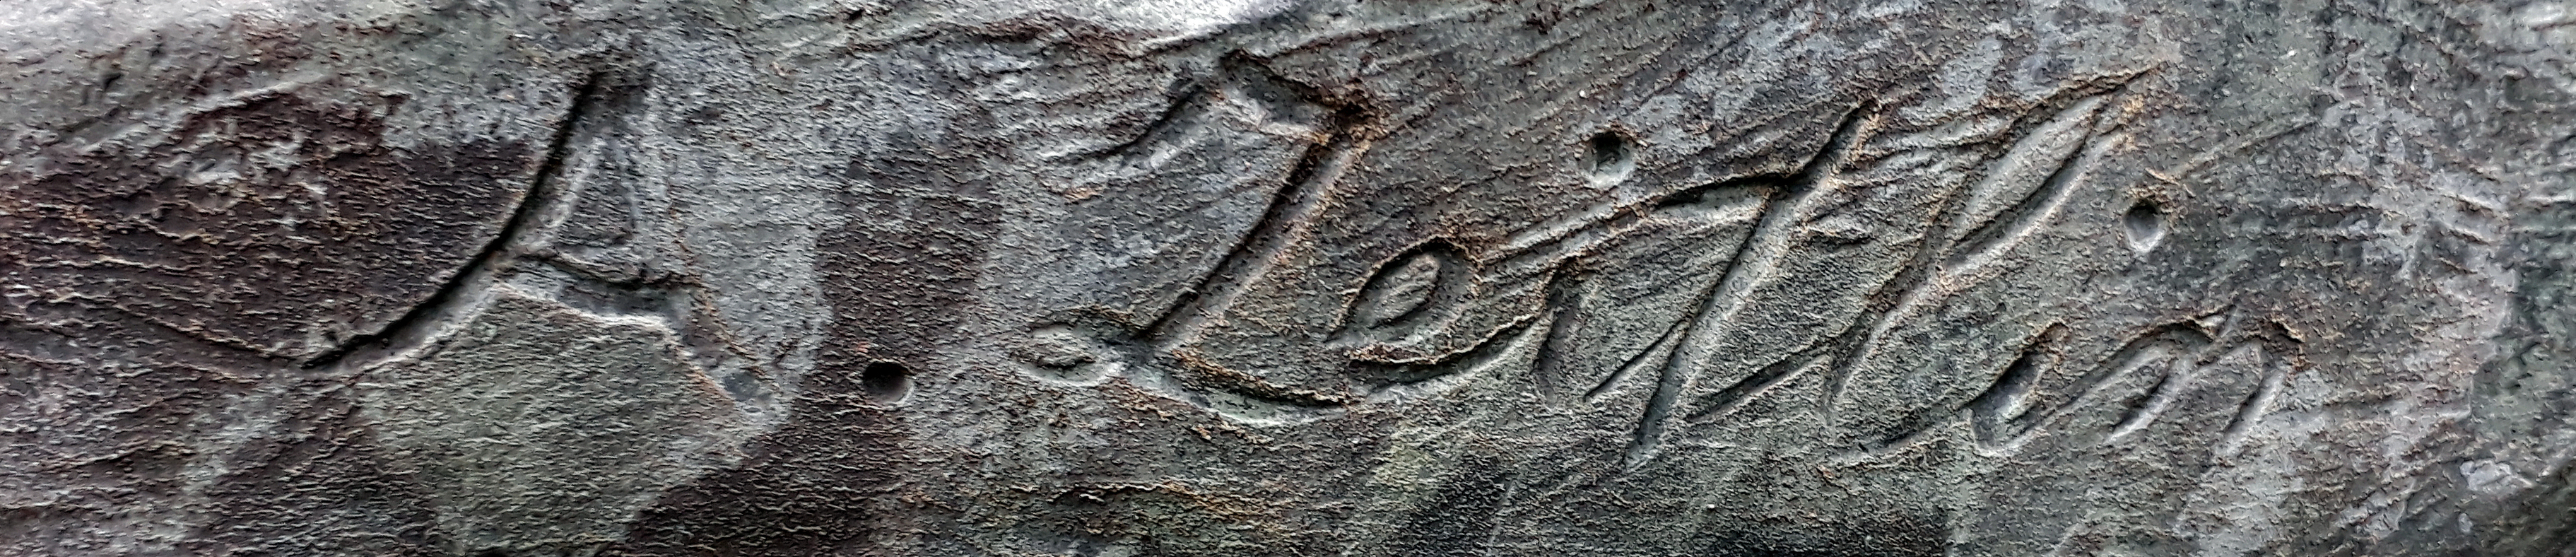
Signature of: alexander zeitlin